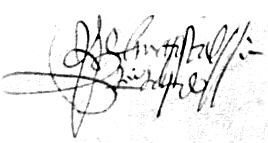
Signature of: pero pardo de cela